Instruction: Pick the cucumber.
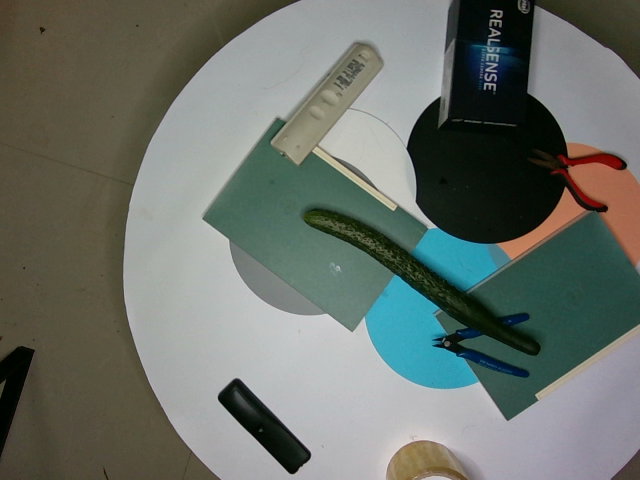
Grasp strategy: vertical